Question: Which state is mentioned in the document?
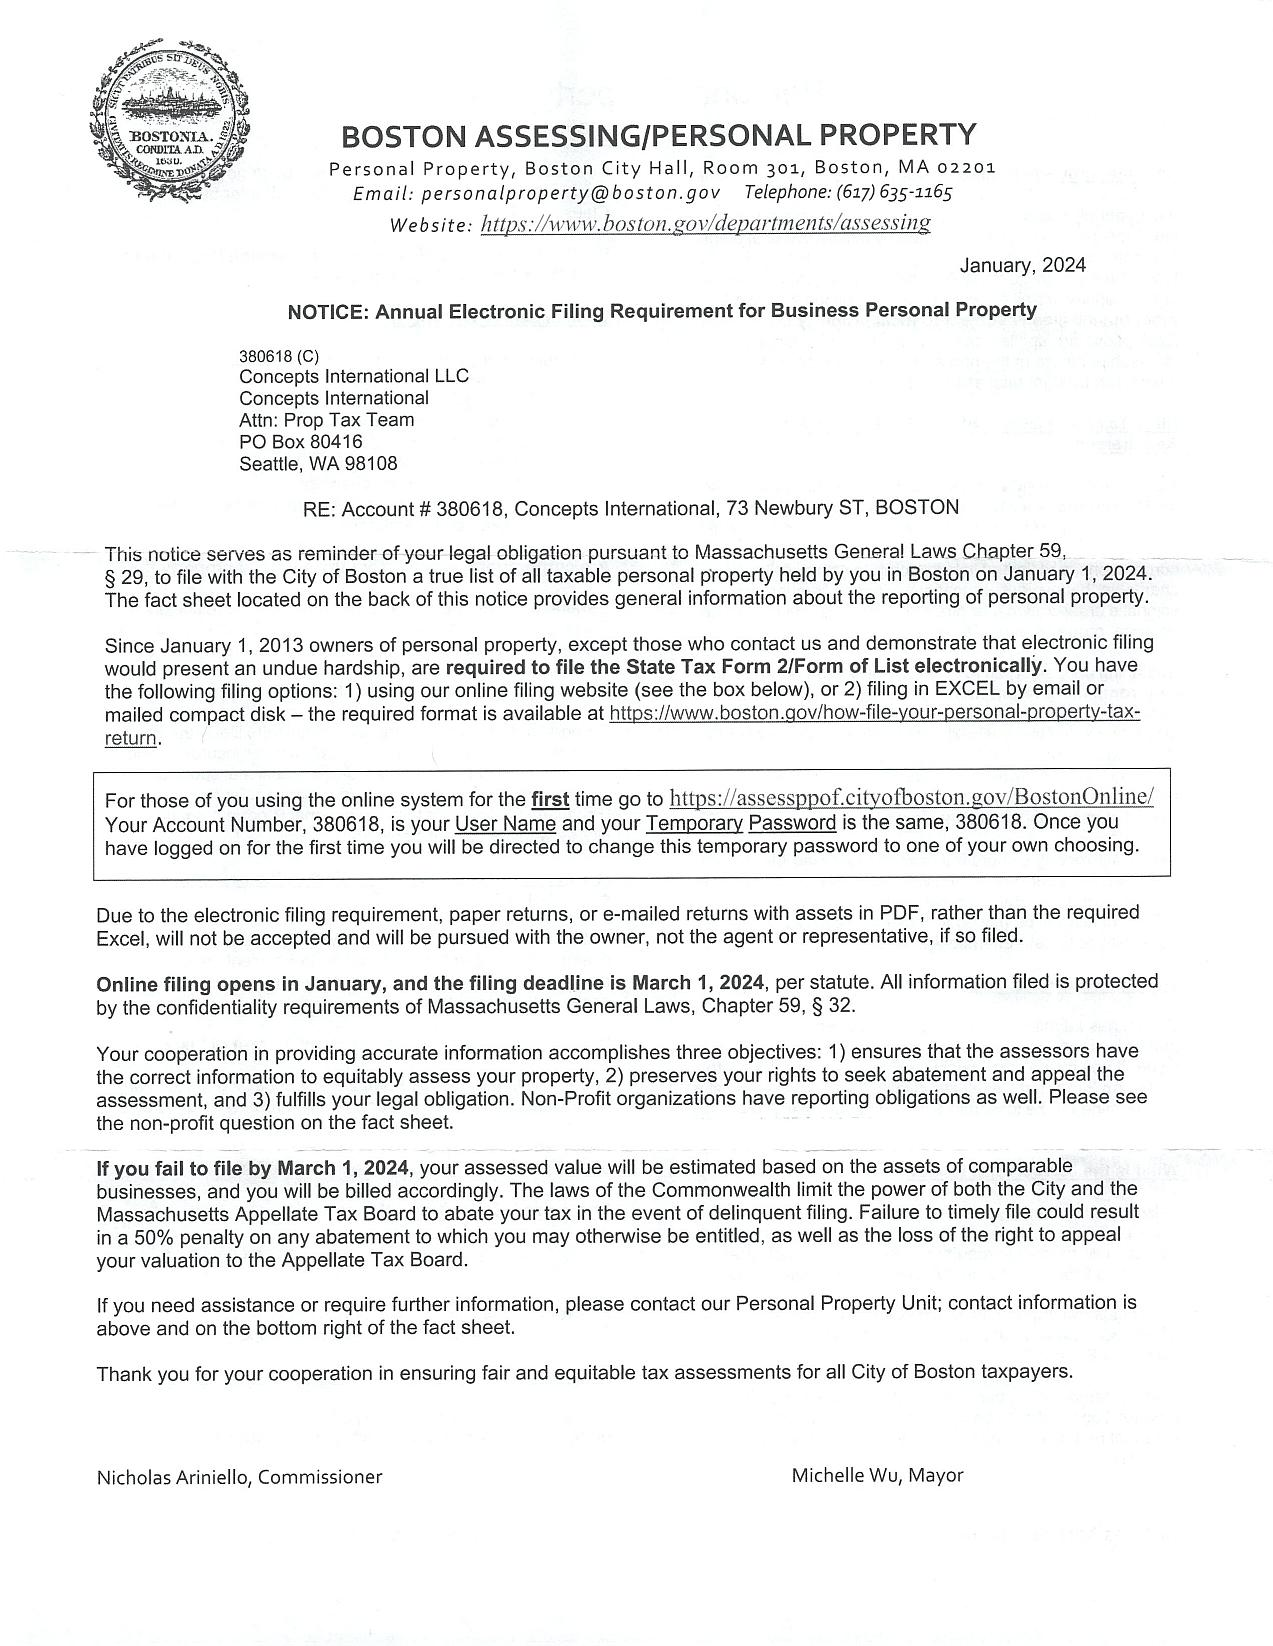
Answer: "Massachusetts"